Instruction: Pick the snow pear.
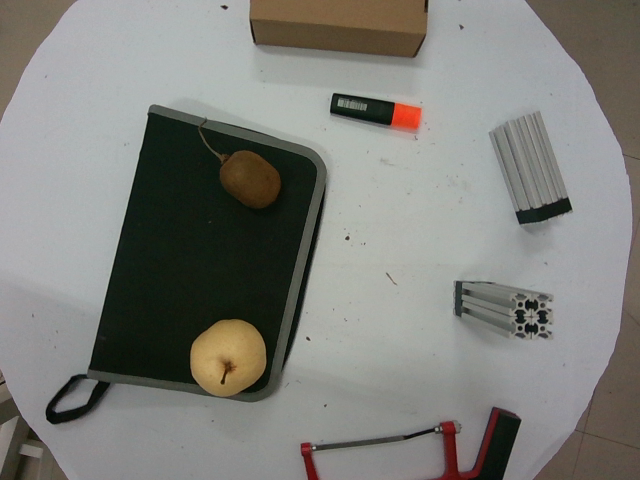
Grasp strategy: vertical